Patient: Female, age 50
A 50-year-old woman was admitted to our clinic for low back pain, muscle spasm, and an inability to walk. She had attended different clinics due to low back pain for approximately one month without improvement in her symptoms. Physical examination revealed splenomegaly of approximately 1 cm and rales in the inferior lobes. The laboratory indicated a white cell count of 5.5 x 103/microL, C-reactive protein concentration of 55.2 mg/dL, sedimentation rate of 79 mm/h, and tuberculin skin test measuring 18 mm. She tested negative for serum tube agglutination and autoantibodies positive for Quantiferon test, and negative for acid resistant-bacillus in her sputum. Pulmonary computed tomography showed ground-glass opacity and incomplete-complete consolidation in the bilateral lungs (Figure 1). A 1 x 9-cm abscess was observed at the L4-S2 vertebral level in lumbar magnetic resonance imaging (MRI), with contrast involvement in post-contrast sections (Figure 2). Specimens were not taken from the abscess material. The patient was started on four-drug anti-tuberculous therapy (isoniazid 300 mg/day, rifampicin 600 mg/day, ethambutol 2 g/day, pyrazinamide 2 g/day). Lesion regression was observed in control MRI performed at nine months (Figure 3).
Spinal tuberculosis accounts for less than 1% of all tuberculosis cases. Owing to MRI's high sensitivity and specificity, it is a powerful diagnostic tool for the early diagnosis of tuberculous spondylodiscitis. In cases where tuberculous agents cannot be grown in culture, appropriate radiological imaging methods should be applied. Thus,treatment can be initiated earlier and morbidity rates can be reduced.
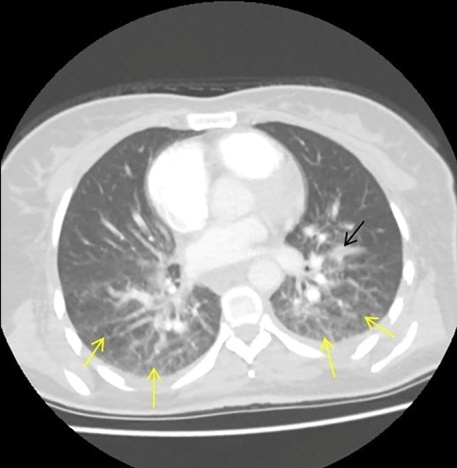
Image caption: Diffuse complete-incomplete consolidation areas and increased reticulonodular thickness (yellow arrows) in the lower lobes of the bilateral lungs in axial thoracic computed tomography imaging. Fluid collection consistent with fissuritis visible in the left major fissure (black arrow).